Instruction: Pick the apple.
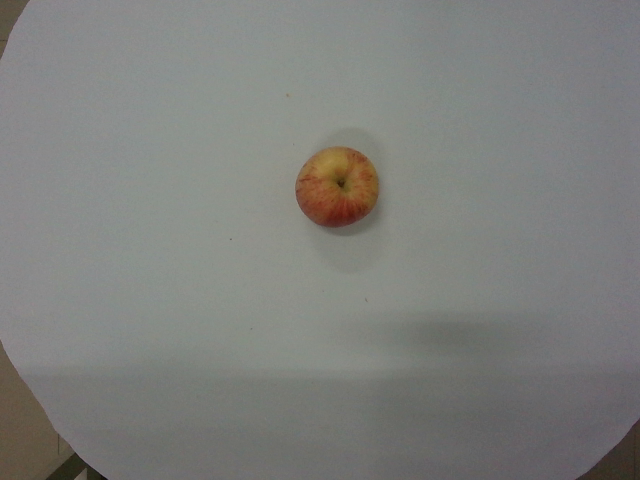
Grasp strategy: vertical